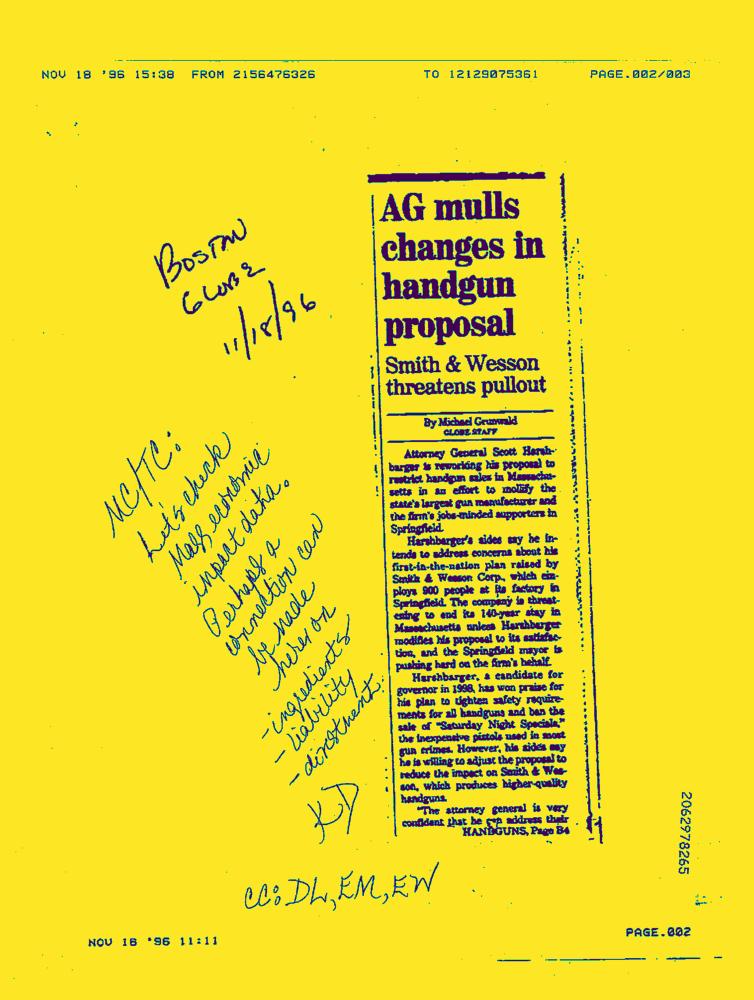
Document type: News-Article